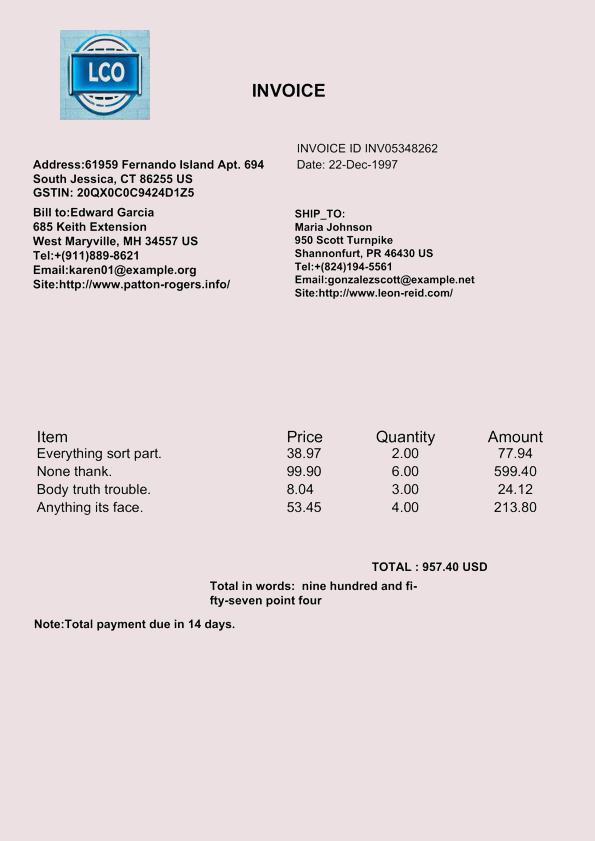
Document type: Invoice